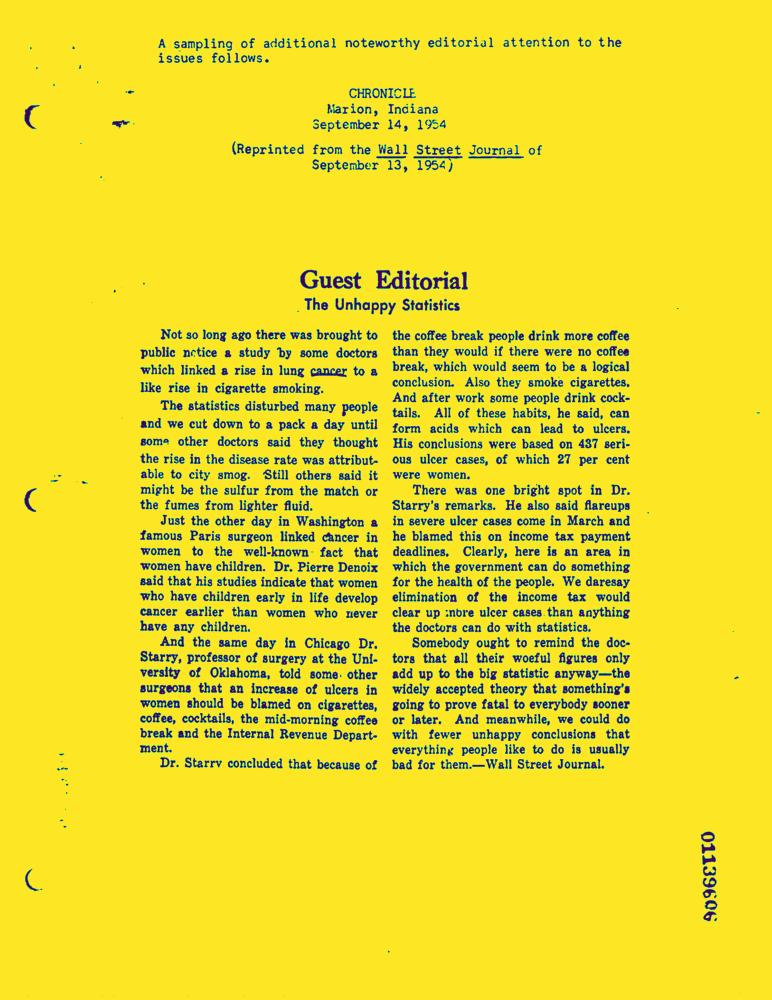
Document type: News-Article